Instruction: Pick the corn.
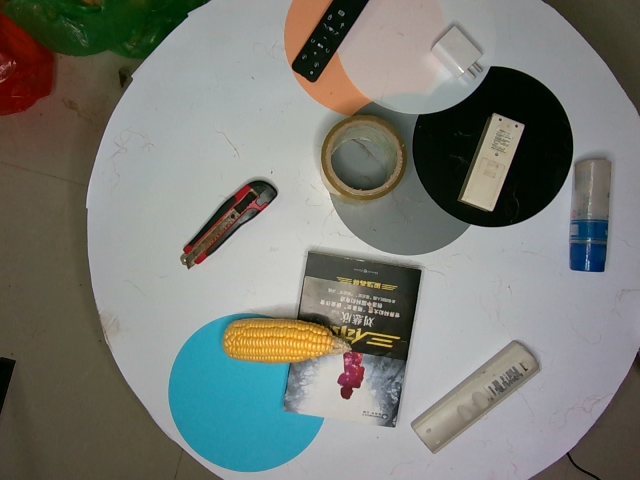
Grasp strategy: vertical